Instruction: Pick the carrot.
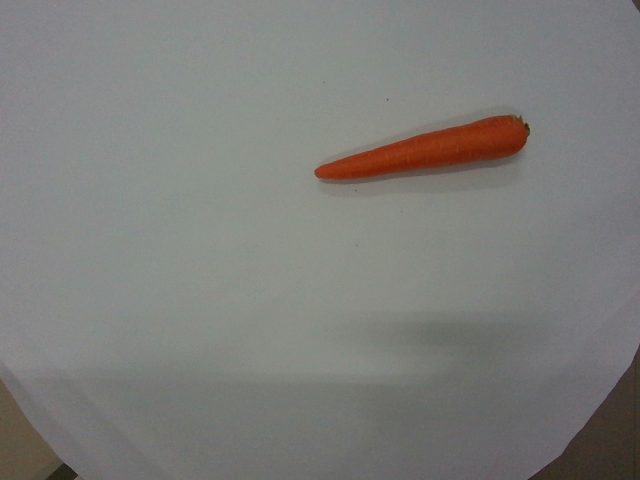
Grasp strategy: vertical